Question: What are the imaging findings?
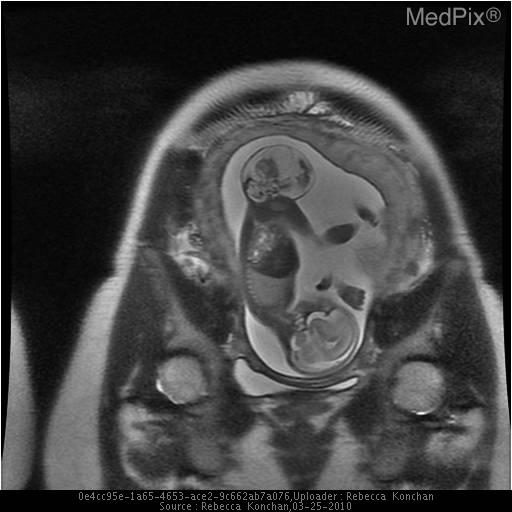
Answer: The imaging shows Large sacral mass with mixture of cystic and solid components with no apparent involvement of the spine. Sacrococcygeal teratoma visible superiorly.  Fetal brain is also visible, posteriorly..